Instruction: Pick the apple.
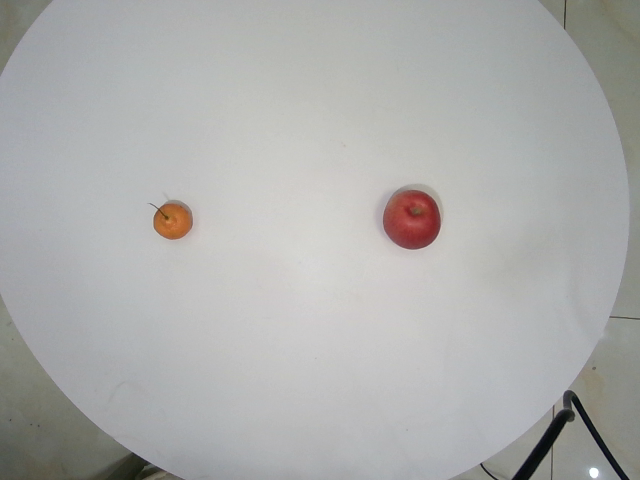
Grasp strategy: vertical